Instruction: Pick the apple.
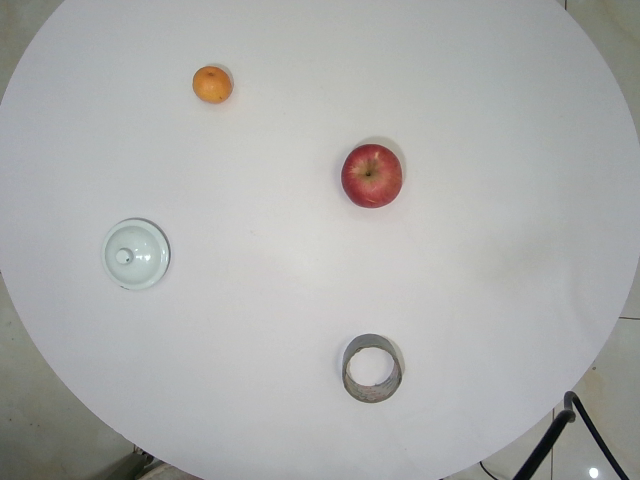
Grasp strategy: vertical